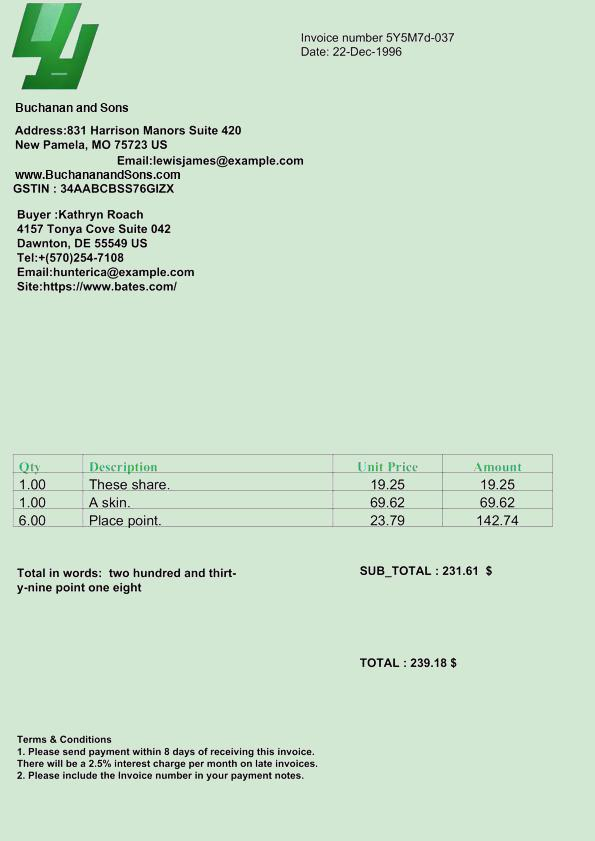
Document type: Invoice